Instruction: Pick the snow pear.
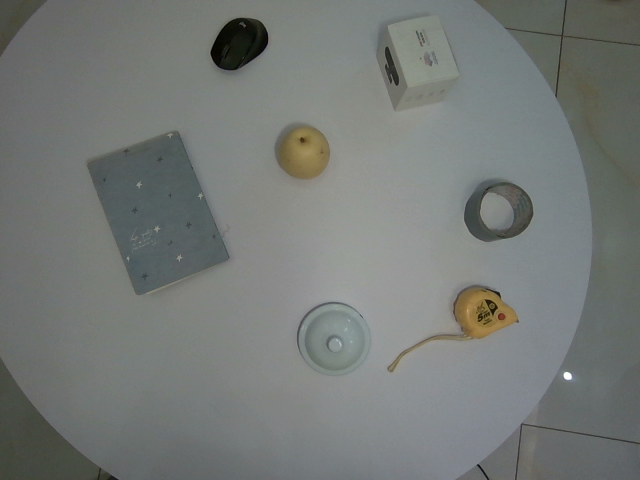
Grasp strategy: vertical